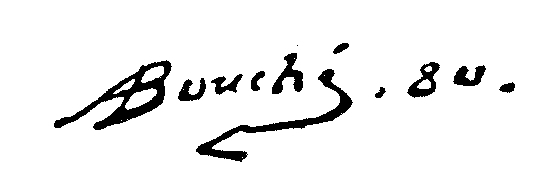
Signature of: louis alexandre bouché